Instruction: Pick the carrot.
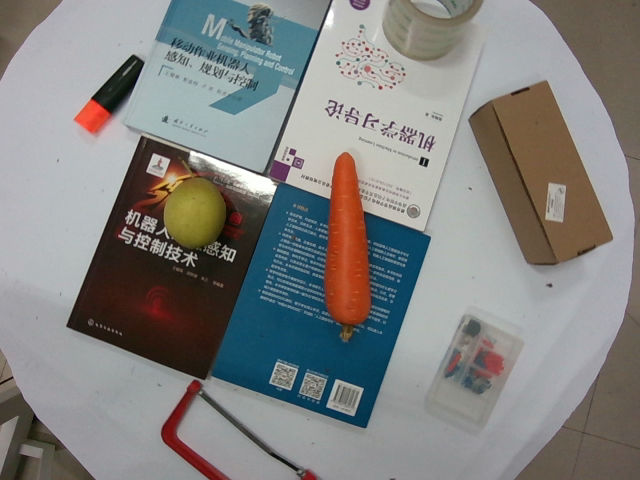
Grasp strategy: vertical